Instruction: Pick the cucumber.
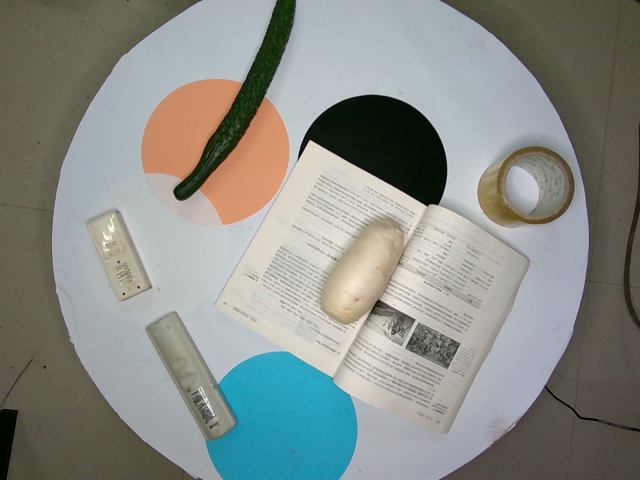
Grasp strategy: vertical